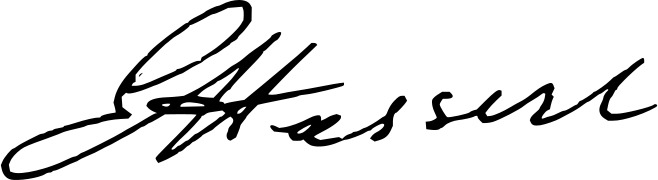
Signature of: edmund husserl